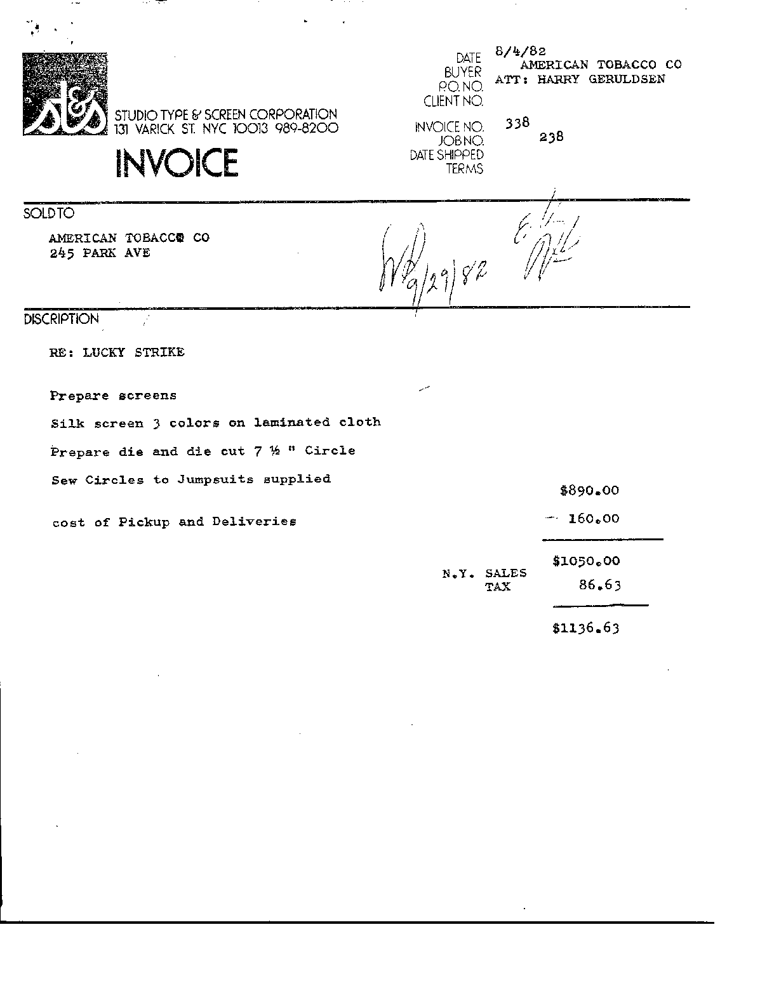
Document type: Invoice